Question: Describe the condition in detail:
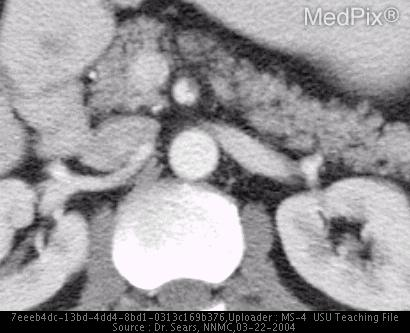
Answer: The disease is discussed as: The superior mesenteric artery (SMA) arises approximately 1 cm below the celiac artery and runs inferiorly toward the cecum, terminating as the ileocolic artery. Along the way, it gives rise to the inferior pancreaticoduodenal artery, several jejunal and ileal branches, the middle colic artery, and the right colic artery.  Complete or partial occlusion of the SMA leads to acute mesenteric ischemia, with a mortality rate of 60-70%.   There are four major causes of acute mesenteric ischemia: 1) SMA embolism (50%); 2) SMA thrombosis (15-25%); 3) Mesenteric venous thrombosis (5%); 4) Nonocclusive ischemia (20 to 30 percent). ,   The SMA is particularly susceptible to embolic events of cardiac origin, due to it’s relatively large caliber, and narrow take-off angle from the descending aorta.   The embolus usually lodges 3 to 10 cm distal to the origin of the SMA, in a tapered segment distal to the take off of the middle colic artery.  In general, the clinical presentation of acute mesenteric ischemia is limited to sudden onset of pain, pain out of proportion to physical findings, and possibly some nausea and/or vomiting.  The laboratory findings are non-specific.  Radiographically, mesenteric angiography remains the gold standard diagnostic study for mesenteric arterial ischemia.  Plain fim radiography of the abdomen is non-specific, and in 25% of all cases, will be normal.   The use of traditional CT (with contrast) for the detection of mesenteric ischemia is limited by the ability of the radiologist to distinguish areas of decreased opacity distal to site of obstruction.  One small study demonstrated a sensitivity of 64% and specificity of 92%.     MRA and Multi detector row CT (MDCT) hold promise as viable tools to evaluate mesenteric arteries, however no comparison studies are available for study.  Angiography therefore remains the gold standard.Treatment of mesenteric arterial embolism, traditionally, has been early surgical laparotomy with embolectomy.  Intra-operative palpation for SMA pulses is performed and the small bowel is carefully examined for areas of persistent ischemia, which are resected.  A "second look" laparotomy within the next 24 to 48 hours may be necessary to resect additional ischemic or gangrenous bowel.  A less well-established approach (which was used initially in this case) is local infusion of thrombolytic therapy, which has been successful in a number of reports. , ,  Thrombolytic therapy should only be considered in patients who can undergo angiography within eight hours of the onset of abdominal pain, and who do not have clinical evidence of bowel necrosis or other contraindications to thrombolytic therapy.  Surgical exploration is mandatory in patients who do not demonstrate clot lysis within four hours or develop evidence of progressive ischemia. Despite success in case series, the long-term reocclusion rate after thrombolytic therapy has not been well studied.  Long term treatment is aimed at limiting the chance of recurrence and usually requires the use of Warfarin.